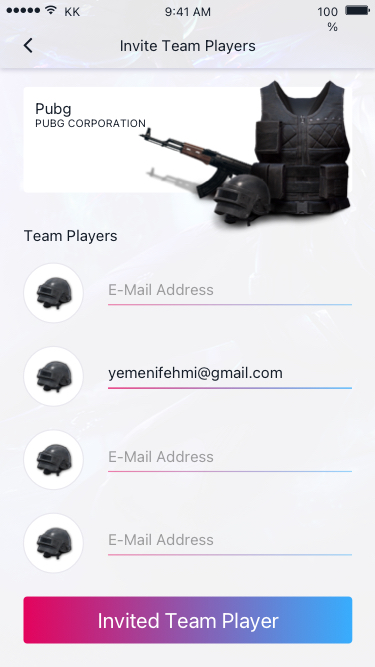
Text in this UI design:
Invite Team Players
Pubg
PUBG CORPORATION
Team Players
E-Mail Address
yemenifehmi@gmail.com
E-Mail Address
E-Mail Address
Invited Team Player
9:41 AM
KK
100%